Question: Describe the condition in detail:
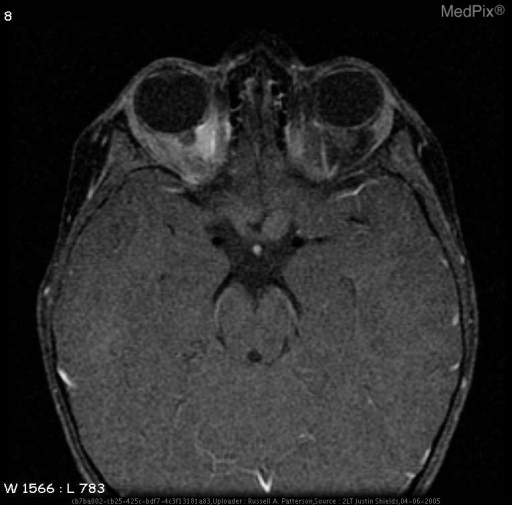
Answer: The disease is discussed as: Diagnosis of Neurofibromatosis Type 1
(Two Required for Dx)

    * Six or more caf? au lait macules over 5 mm in greatest diameter in prepubertal individuals and over 15 mm in greatest diameter in postpubertal individuals
    * Two or more neurofibromas of any type or one plexiform neurofibroma
    * Freckling in the axillary or inguinal regions
    * Optic glioma
    * Two or more Lisch nodules (iris harmartomas)
    * A distinctive osseous lesion such as sphenoid dysplasia or thinning of long bone cortex with or without pseudoarthrosis
    * A first-degree relative (parent, sibling, or offspring) with NF1 by the above criteria

Diagnosis of Neurofibromatosis Type 2
(Either #1 or #2)
   1. Bilateral masses of the eighth cranial nerve seen with appropriate imaging techniques (e.g., CT or MRI)
   2. A first-degree with NF2 and either A or B:
         A. Unilaterial mass of the eighth cranial nerve, or
         B. Two of the following:
                * Neurofibroma
                * Meningioma
                * Glioma
                * Schwannoma
                * Juvenile posterior subcapsular lenticular opacity
=====================
http://www.ncbi.nlm.nih.gov/entrez/query.fcgi?cmd=Search&db=pubmed&term=neurofibromatosis+diagnosis+criteria&tool=fuzzy
http://odp.od.nih.gov/consensus/cons/064/064_statement.htm
http://www.ncbi.nlm.nih.gov/entrez/query.fcgi?cmd=retrieve&db=pubmed&list_uids=12473765&dopt=Abstract
http://neurosurgery.mgh.harvard.edu/NFclinic/NFlinks.htm